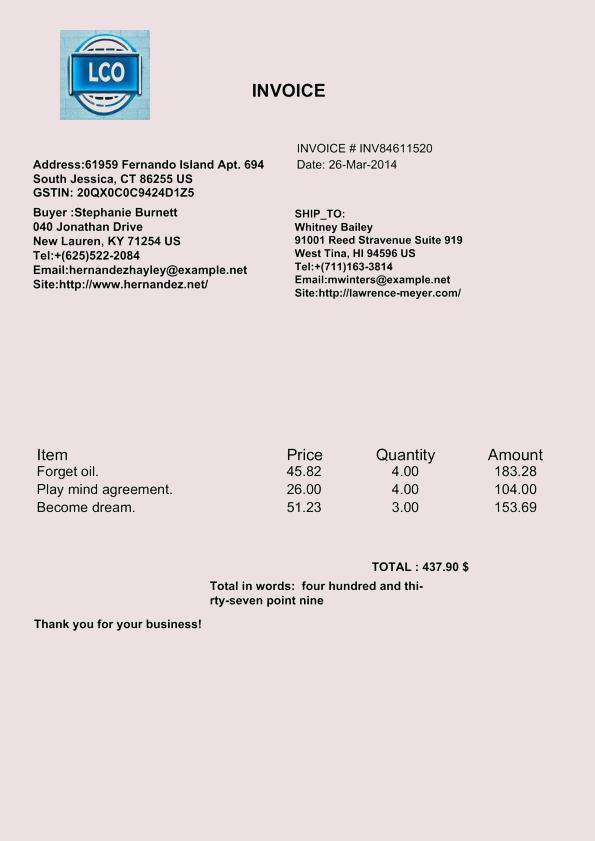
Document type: Invoice